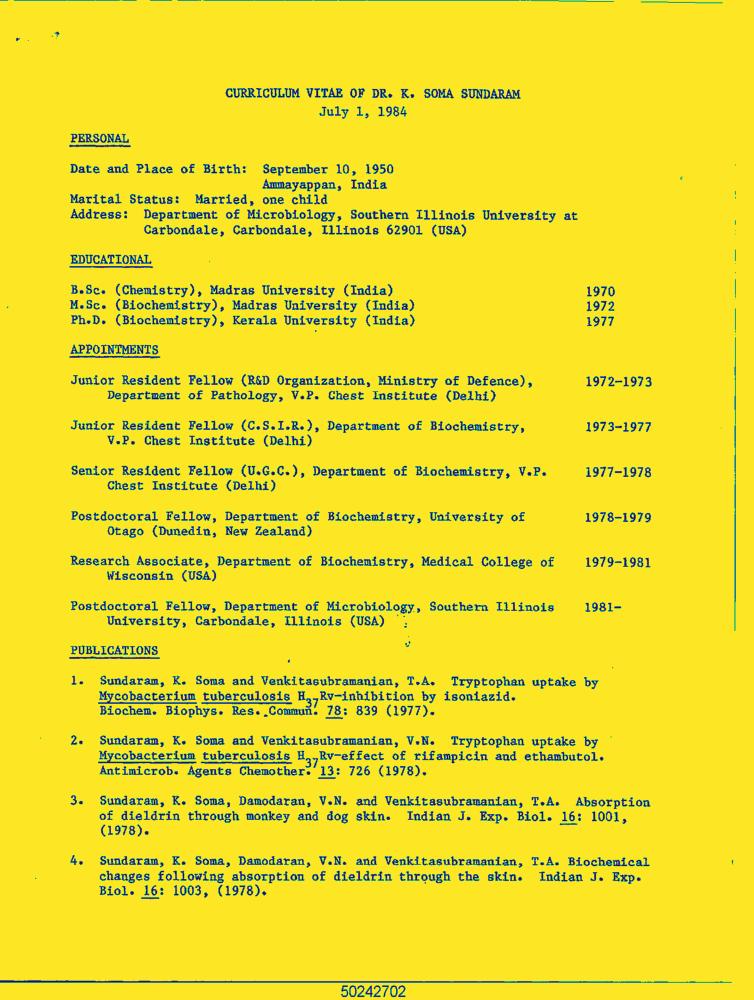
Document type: Resume-Doc